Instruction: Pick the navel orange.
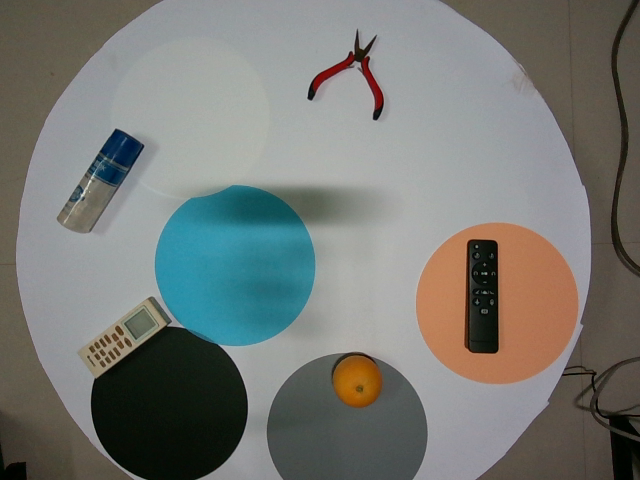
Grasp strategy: vertical